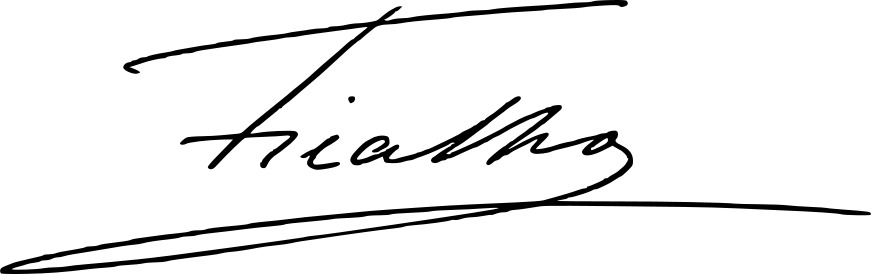
Signature of: francisco manoel carlos de mello de ficalho